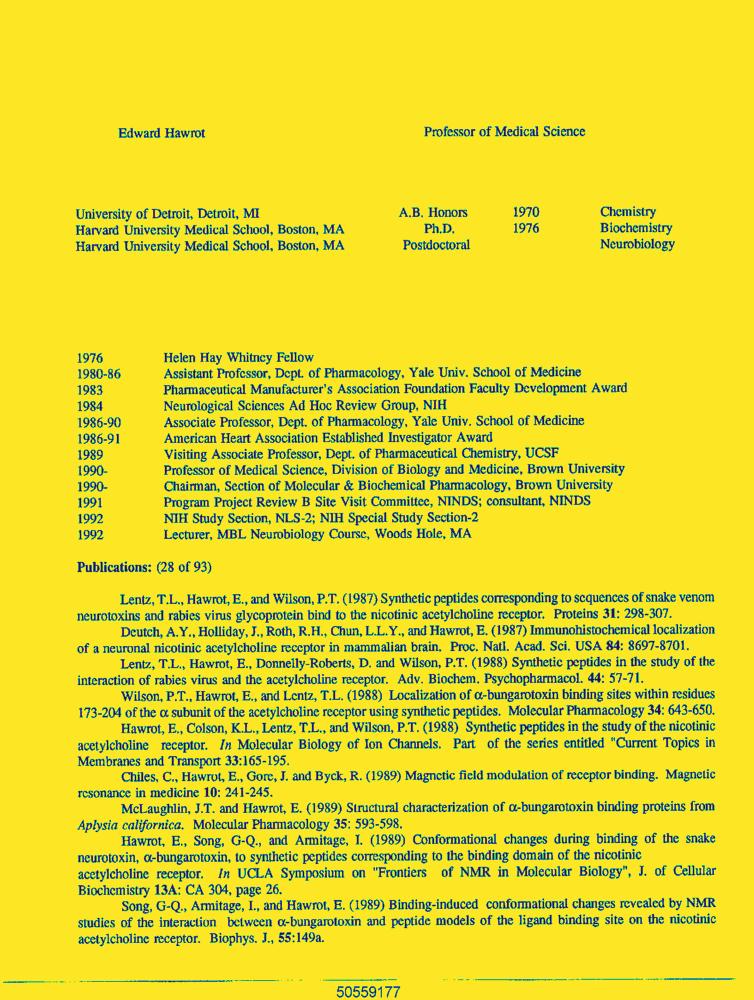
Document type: Resume-Doc